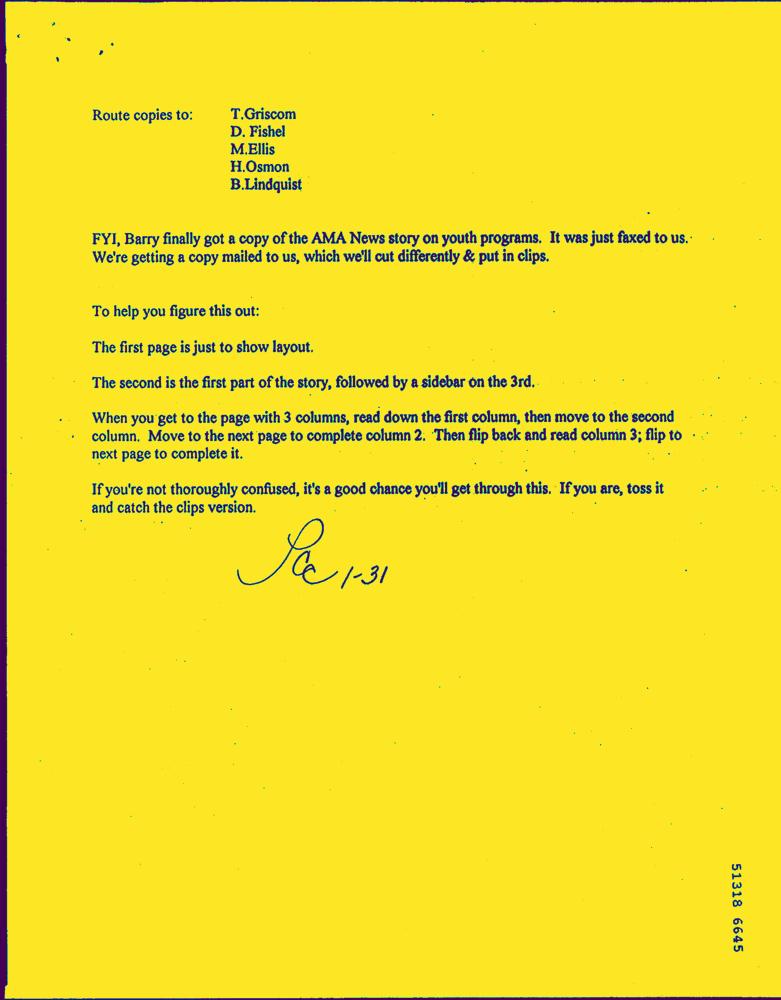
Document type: Letter-Doc